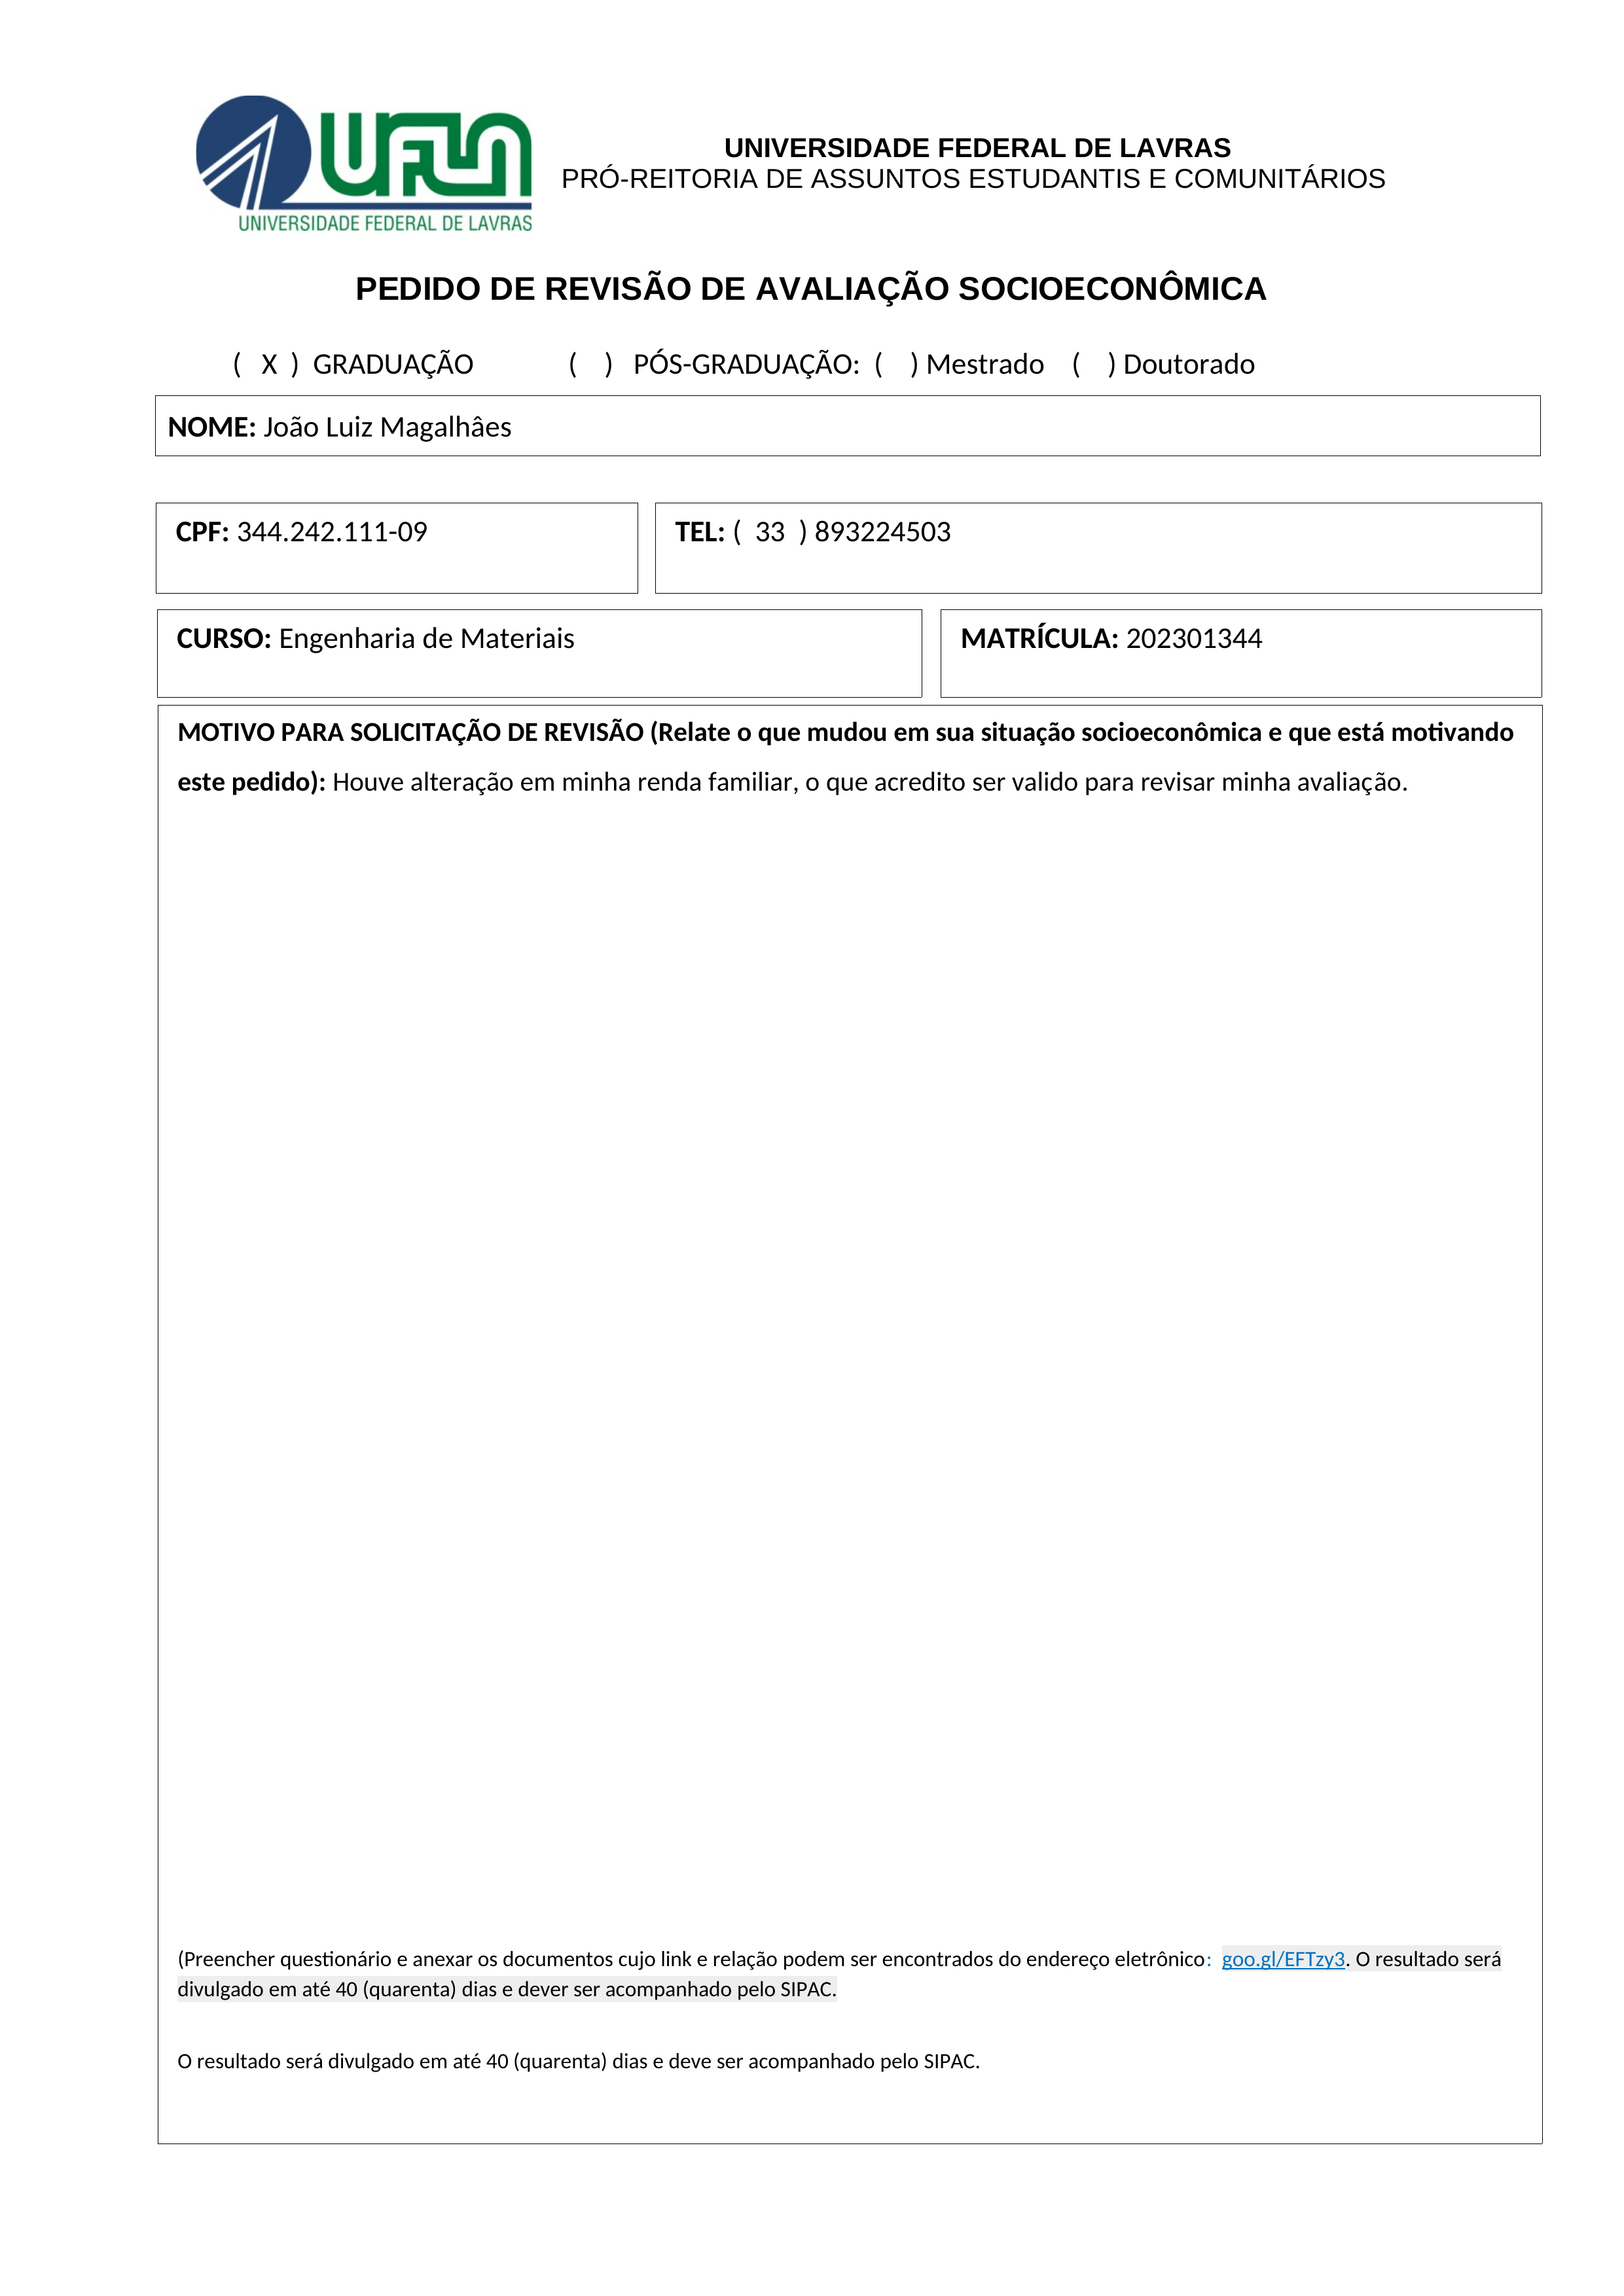
UFLA
UNIVERSIDADE FEDERAL DE LAVRAS
PRÓ-REITORIA DE ASSUNTOS ESTUDANTIS E COMUNITÁRIOS
UNIVERSIDADE FEDERAL DE LAVRAS
PEDIDO DE REVISÃO DE AVALIAÇÃO SOCIOECONÔMICA
() PÓS-GRADUAÇÃO:
() Mestrado
() Doutorado
GRADUAÇÃO
(X)
NOME:
João Luiz Magalhães
CPF:
344.242.111-09
TEL:
( 33 ) 893224503
MATRÍCULA:
202301344
CURSO:
Engenharia de Materiais
MOTIVO PARA SOLICITAÇÃO DE REVISÃO
Houve alteração em minha renda familiar, o que acredito ser valido para revisar minha avaliação.
(Relate o que mudou em sua situação socioeconômica e que está motivando
este pedido):
(Preencher questionário e anexar os documentos cujo link e relação podem ser encontrados do endereço eletrônico: goo.gl/EFTzy3. O resultado será divulgado em até 40 (quarenta) dias e dever ser acompanhado pelo SIPAC.
O resultado será divulgado em até 40 (quarenta) dias e deve ser acompanhado pelo SIPAC.